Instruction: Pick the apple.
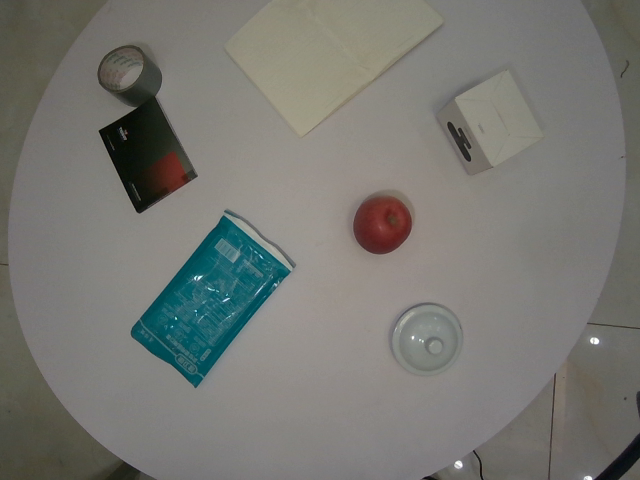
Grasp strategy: vertical